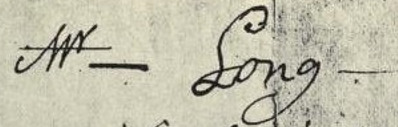
Signature of: george long